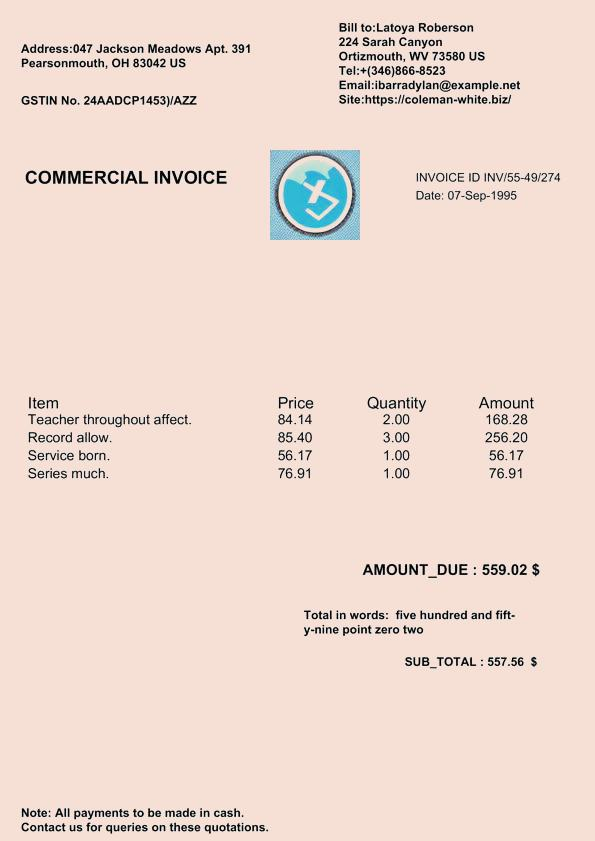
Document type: Invoice